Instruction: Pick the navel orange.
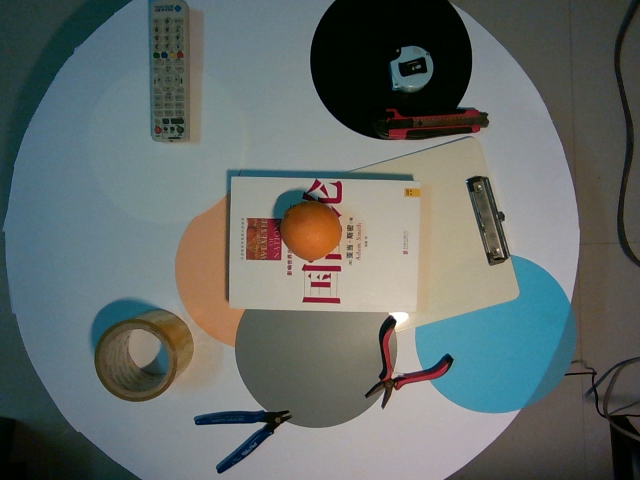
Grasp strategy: vertical